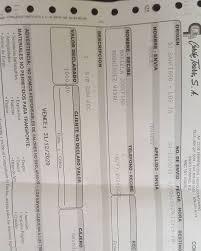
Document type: Invoice